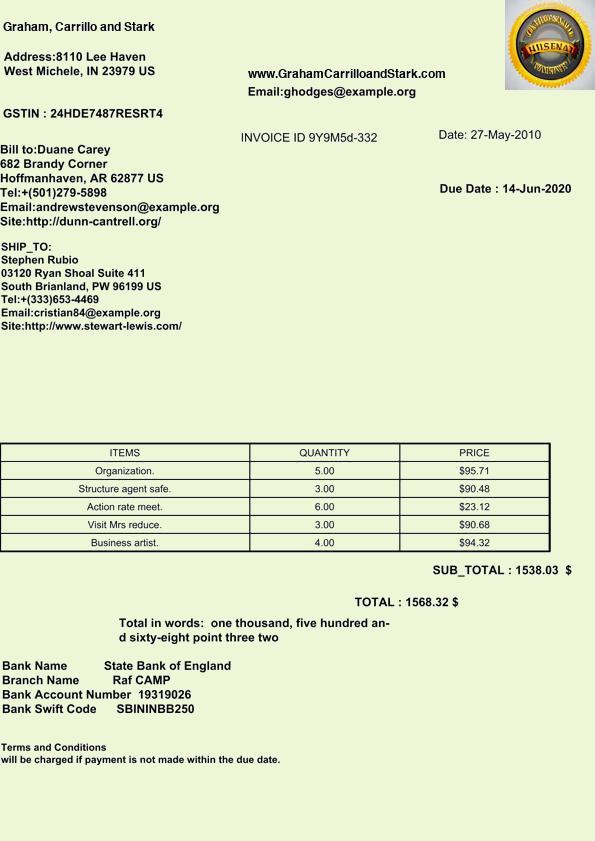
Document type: Invoice